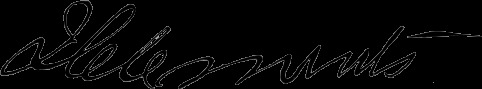
Signature of: isaac clements